Question: By what date must an appeal be filed according to the document?
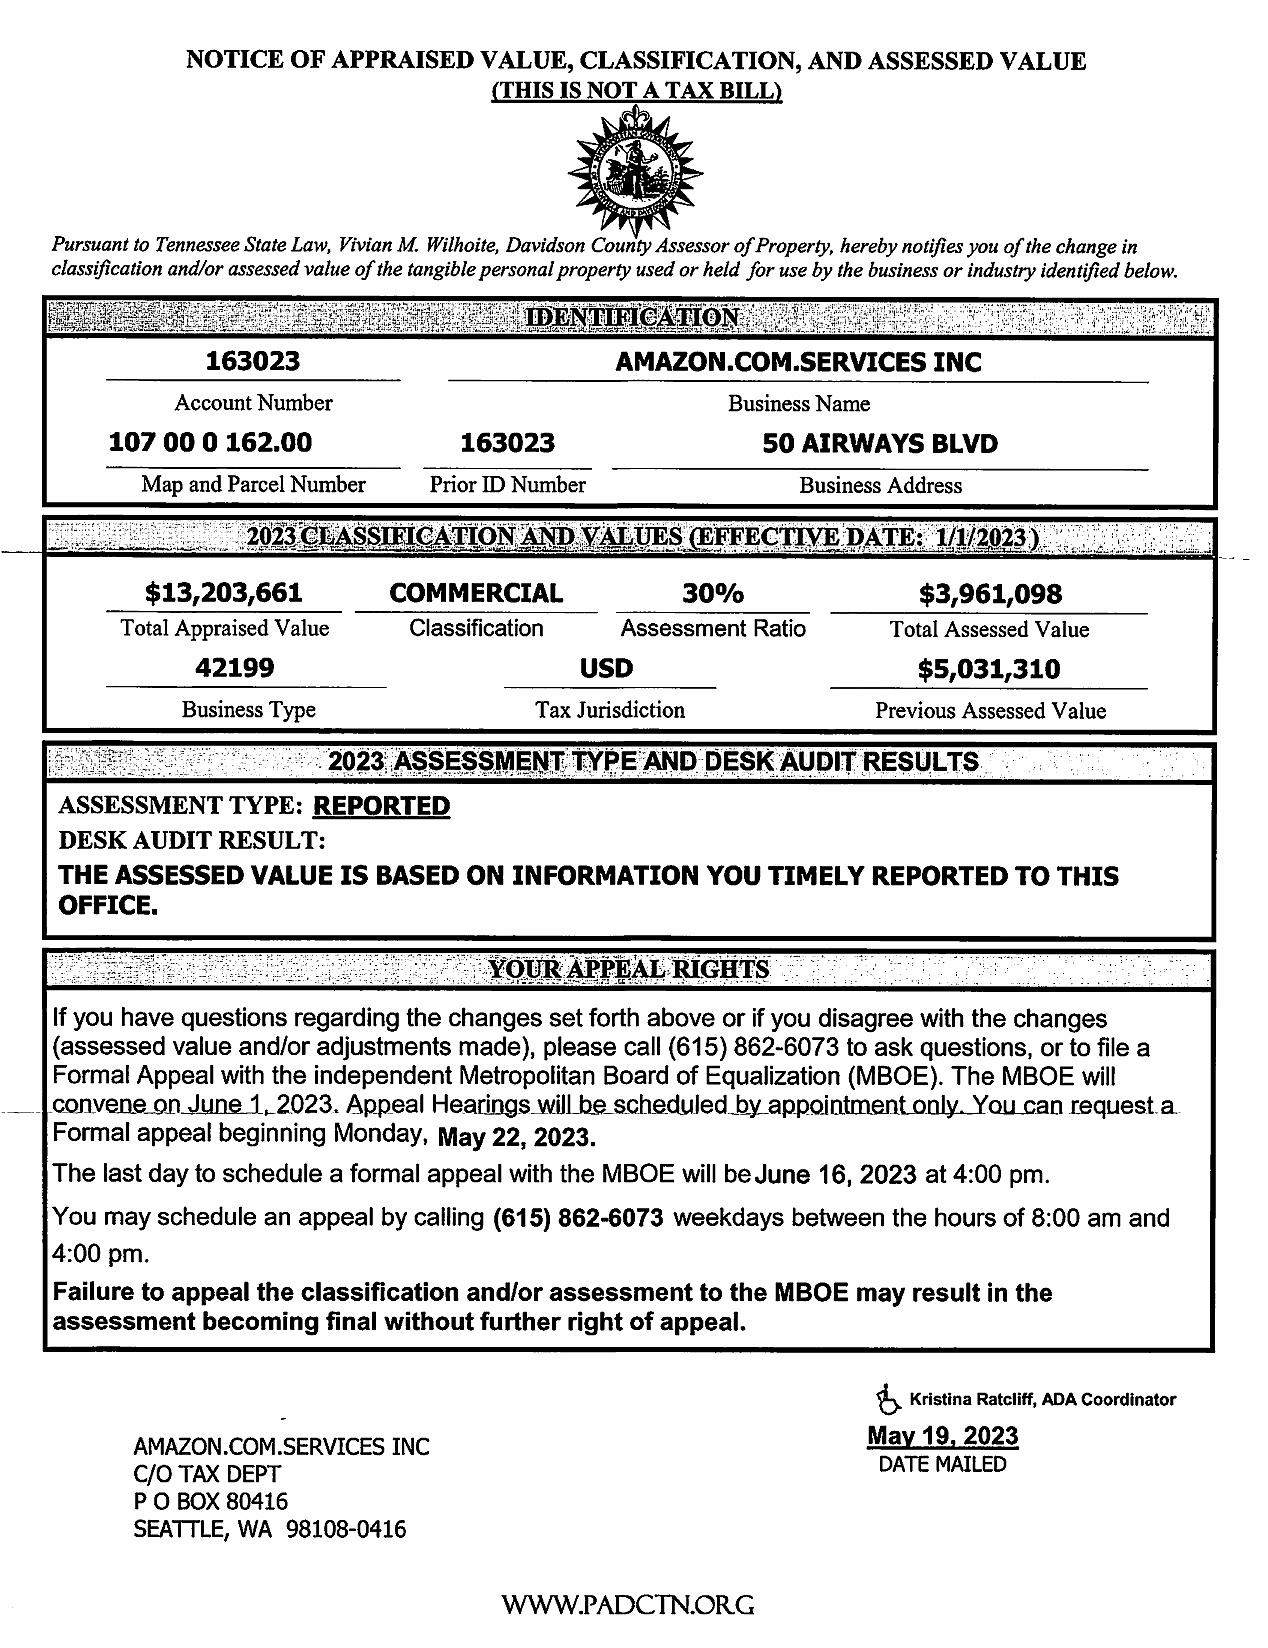
Answer: "June 16, 2023 at 4:00 pm"